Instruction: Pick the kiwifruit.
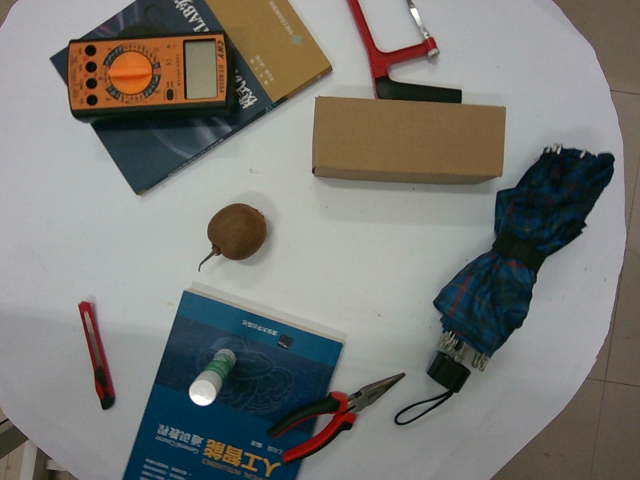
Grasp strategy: vertical